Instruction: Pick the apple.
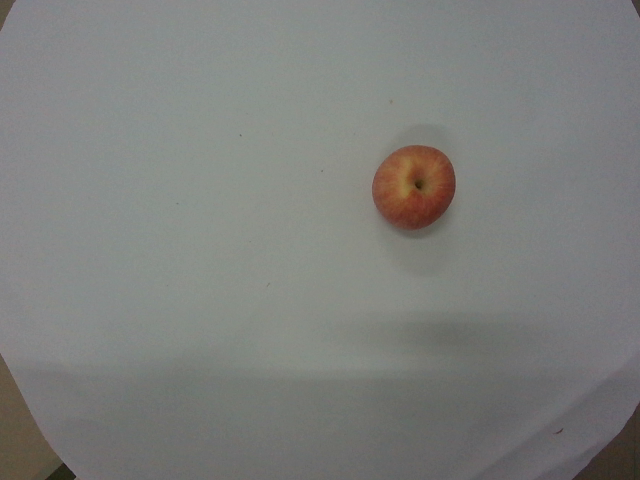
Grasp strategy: vertical